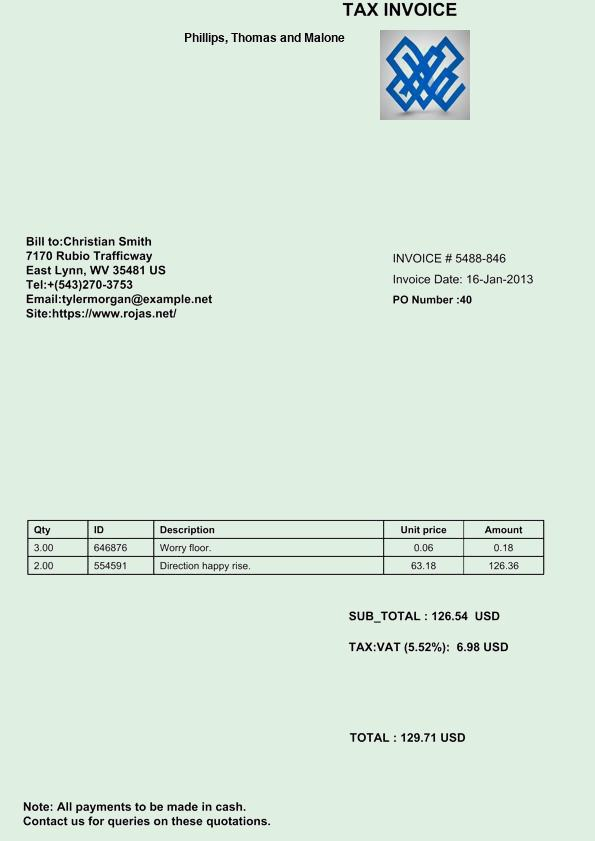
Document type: Invoice